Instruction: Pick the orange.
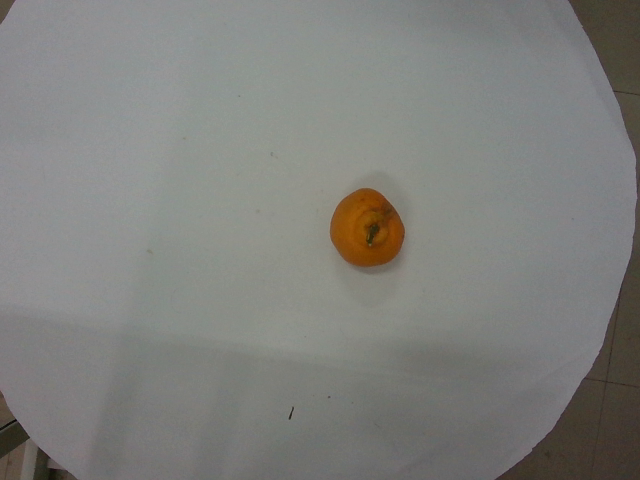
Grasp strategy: vertical